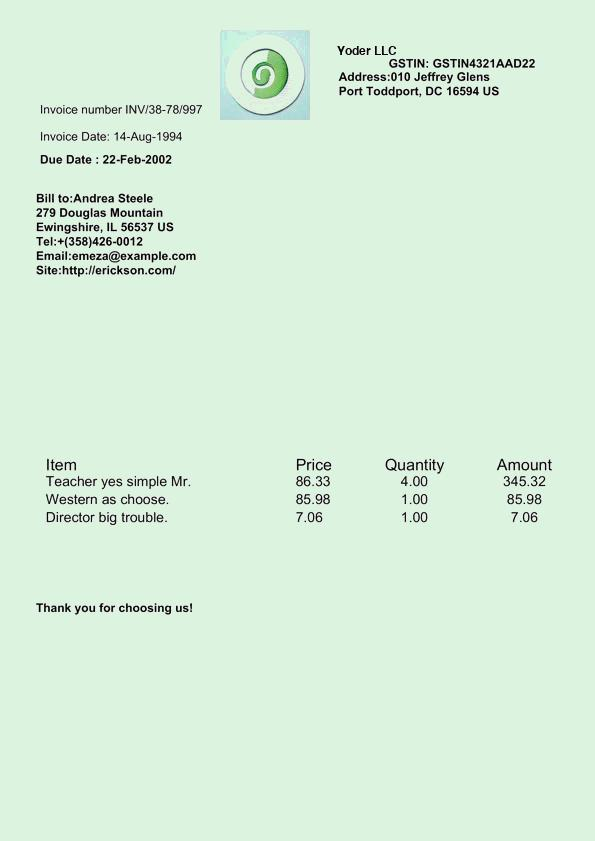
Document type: Invoice